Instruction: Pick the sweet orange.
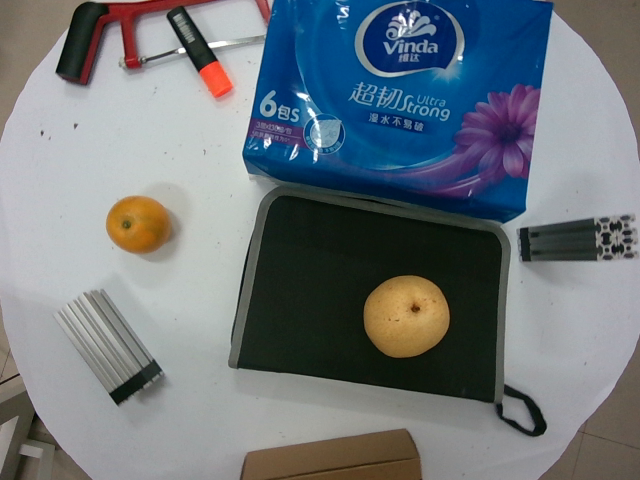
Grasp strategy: vertical